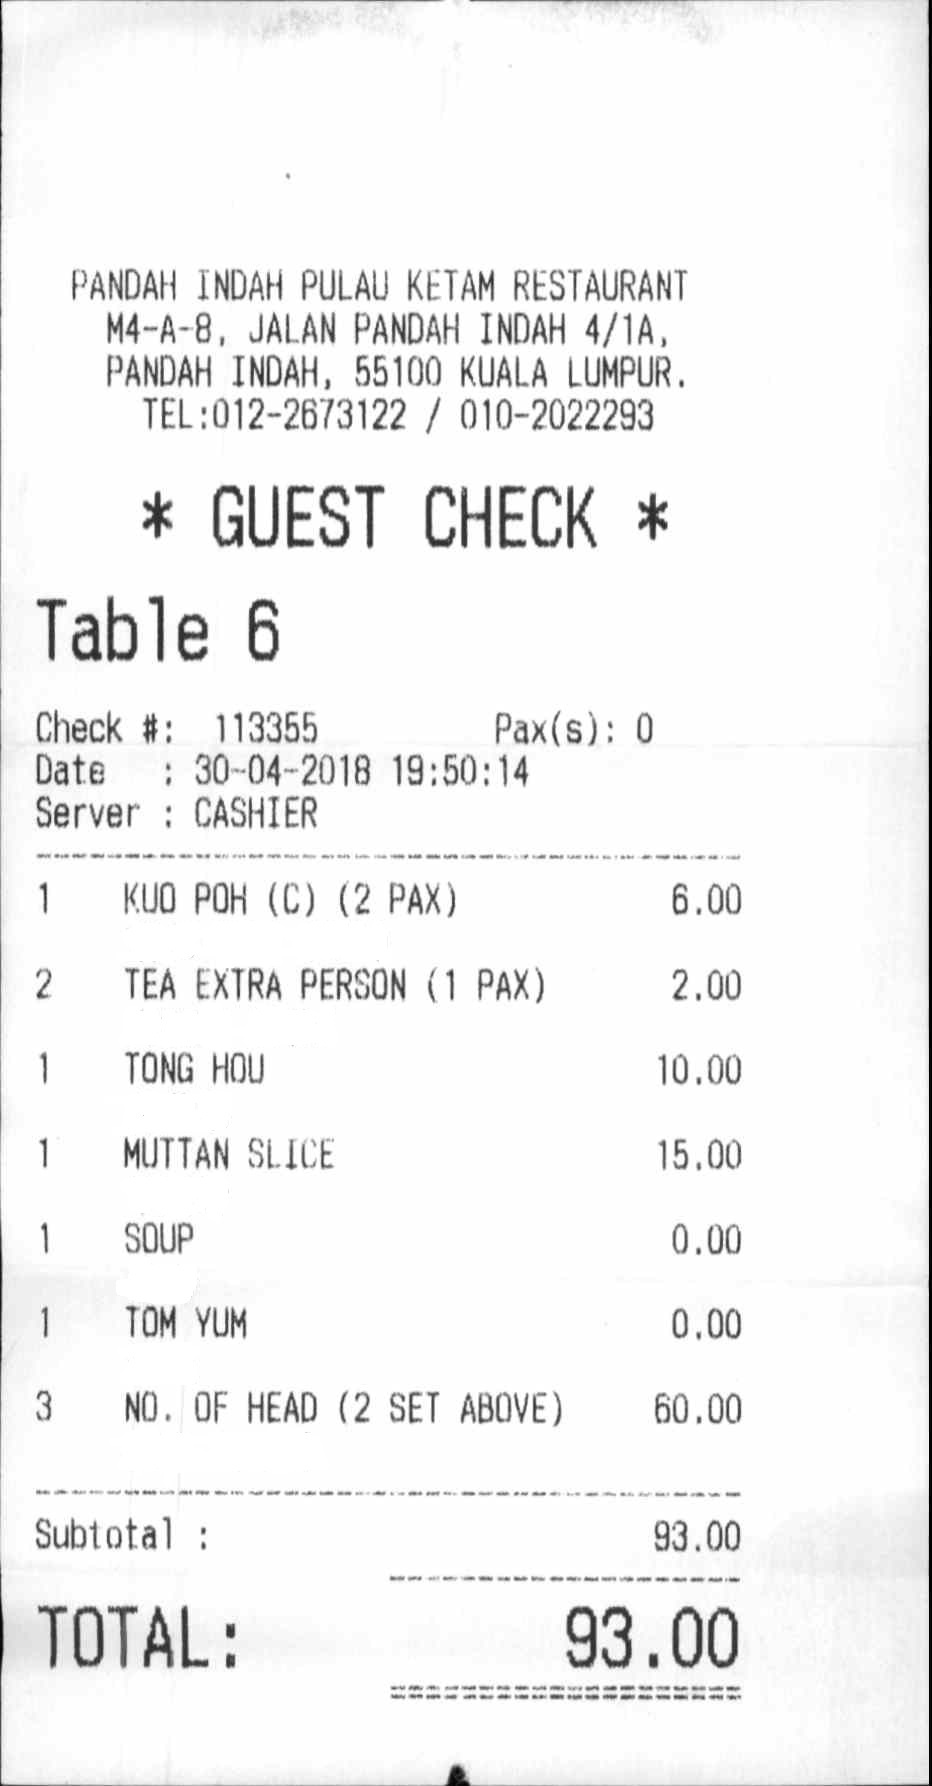
PANDAH INDAH PULAU KETAM RESTAURANT
M4-A-8, JALAN PANDAH INDAH 4/1A,
PANDAH INDAH, 55100 KUALA LUMPUR,
TEL:012-2673122 / 010-2022293
* GUEST CHECK *
TABLE 6
CHECK #:
113355
PAX(S): 0
DATE
: 30-04-2018 19:50:14
SERVER
: CASHIER
1
KUO POH (C) (2 PAX)
6.00
2
TEA EXTRA PERSON (1 PAX)
2.00
1
TONG HOU
10.00
1
MUTTAN SLICE
15.00
1
SOUP
0.00
1
TOM YUM
0.00
3
NO. OF HEAD (2 SET ABOVE)
60.00
SUBTOTAL :
93.00
TOTAL :
93.00